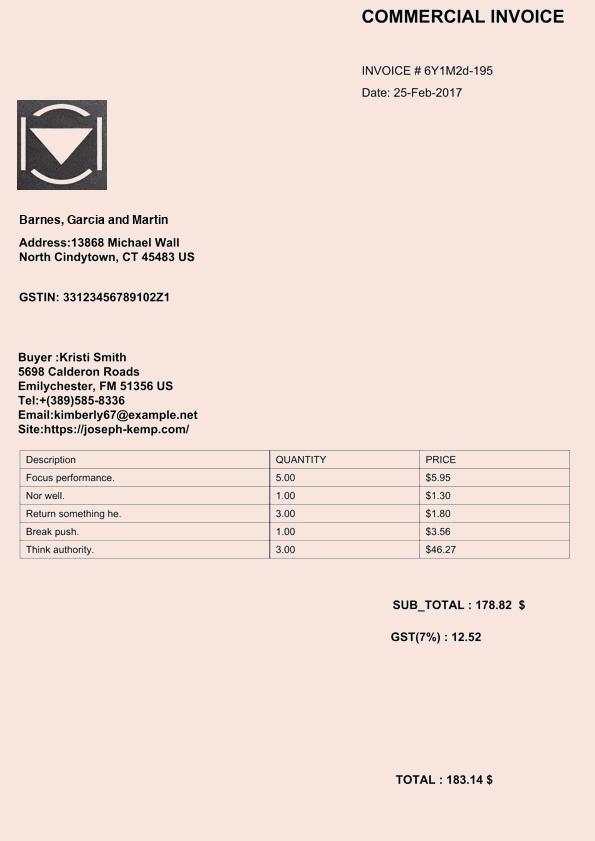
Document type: Invoice